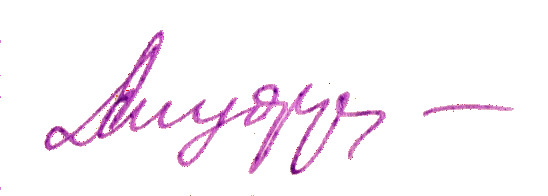
Signature of: arseny zverev